Question: How is the property described in the document?
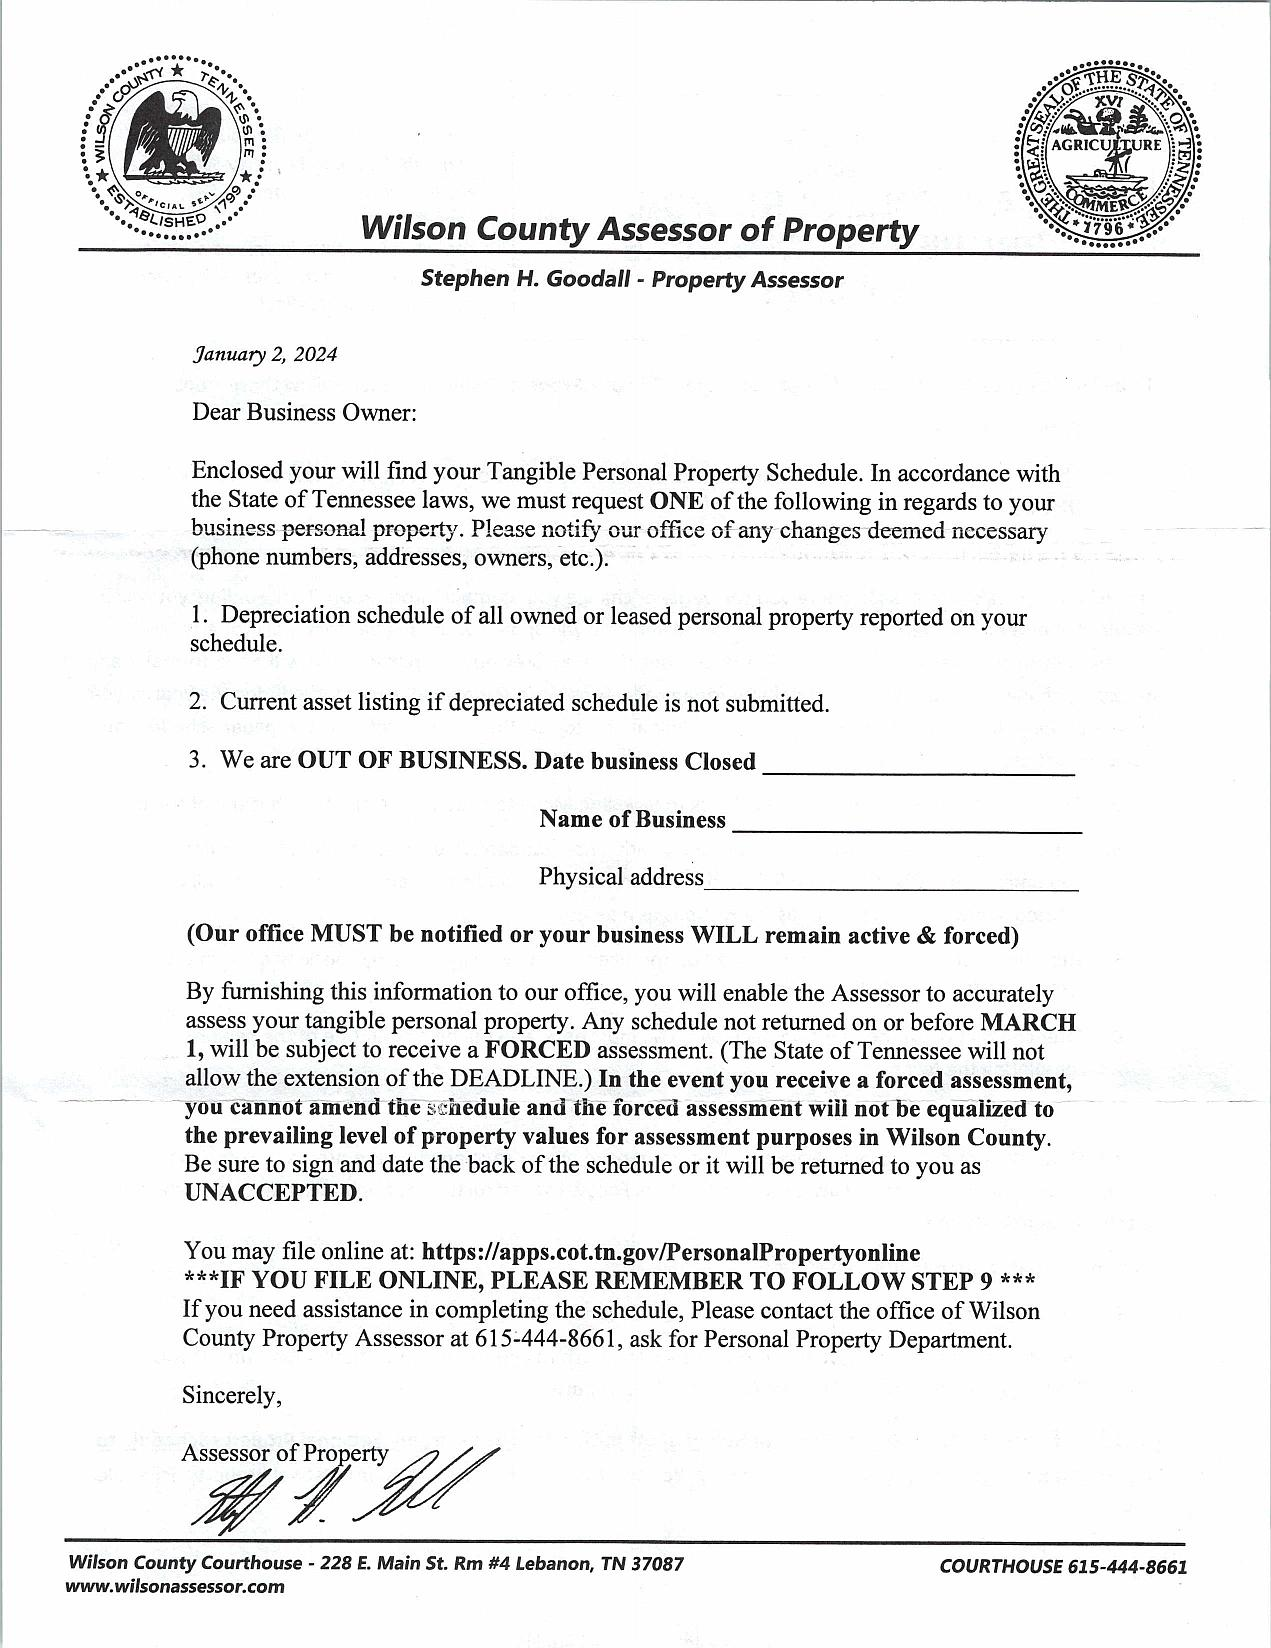
Answer: "Tangible Personal Property"